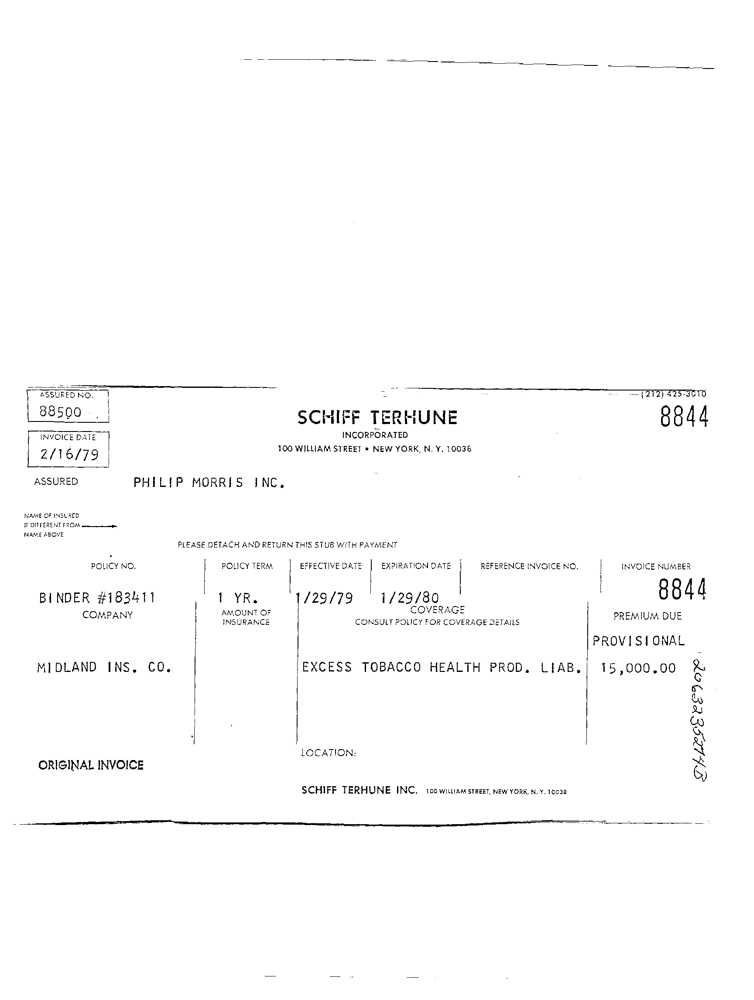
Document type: Invoice